Patient: Male, age 27
A 27 year-old African-American male was brought in by his family for altered mental status and possible seizure activity. The family stated that the patient had been complaining of a headache for one to two months. The family noted some mild behavioral and cognitive changes that had progressed over the last month. The week prior to presentation to our facility, the patient had an episode of slurred speech, facial droop, drooling, and seizure-like activity in the left upper extremity. The patient was taken to outlying emergency department (ED) but on arrival to the outside facility his symptoms had resolved. He was evaluated with basic labs and a non-contrasted computed tomography (CT) of the brain. He was discharged from the outside ED with a prescription for naprosyn and doxycycline. Over the next week, he had further behavior changes and became very lethargic. The family brought the patient to our facility for further evaluation at this time. The patient had no known past medical history and no prior surgeries. Current medications included naprosyn and doxycycline that he had received one week prior, no other home medications. Social history was significant for alcohol misuse for 10 years, tobacco use of 1 pack per day for 10 years and occasional marijuana use. The patient had just recently moved back to Tennessee to seek help from his family in quitting alcohol, after living in Texas and working as a bank teller for 7 years. No known travel outside of the country and no known contact with persons with communicable diseases. On physical exam he was well developed, well nourished, profoundly encephalopathic and diaphoretic. Temperature was 103 F, heart rate 87 beats/min, blood pressure 154/84 mmHg, respiratory rate 16 /min, and oxygen saturation 99% RA. His cardiovascular, pulmonary, and abdominal exams where unremarkable, skin was notable for significant diaphoresis without rash. He was unable to follow commands for a full neurologic exam but was confused and combative, moved all extremities spontaneously and with equal strength, and did exhibit significant photophobia or nuchal rigidity.
Initial laboratory data revealed leukocytosis of 11.7 th/mm3 with 92% neutrophils otherwise hemoglobin, hematocrit, and complete metabolic panel where within normal limits. Cerebral spinal fluid evaluation revealed WBC count of 302/mm3 with 98% lymphocytes, glucose 14 mg/dl, protein 144 mg/dl, and was clear in character. Chest x-ray and non-contrast CT of head where without significant pathology. After blood cultures had been obtained and initial CSF studies sent, the patient was place in the neurologic intensive care unit and started on broad spectrum antibiotics with vancomycin and piperacillin/tazobactam. Over the next twelve hours the patient was closely monitored and supportive care was continued as initial results began to return. Gram staining of CSF and blood was negative for bacteria and HIV, RPR, Cryptococcal antigen, HSV PCR where negative. The patient showed minimal mental status improvement within the first 24 hours and an MRI of the brain and Neurologic consult where obtained. MRI with and without contrast revealed right basilar meningeal enhancement with an acute right basil ganglia infarction (Figures 1,2). Given the characteristic finding of the CSF and MRI a PPD was placed and Infectious disease was consulted. PPD was read as negative at 48 hours by nursing staff and re-read as positive at 72 hours by an infectious disease physician. Initial direct smears of two separate samples of CSF where negative for acid fast bacilli, and PCR of the CSF was negative for TB on two different occasions. CT of the chest was obtained to look for possible source of infection and revealed right upper lobe nodules with central cavitations (Figures 3,4). Biopsy of the lung was performed and pathology revealed necrotizing granulomatous inflammation with acid fast bacilli (Figures 5,6). Initial concentrated direct smears for acid fast bacilli from the lung biopsy where negative, but Mycobacterium tuberculosis was isolated and identified by DNA probe with High Performance Liquid Chromatography at 32 days.
Treatment should be initiated on the basis of strong clinical suspicion. As mentioned previously it may take several repeated studies before obtaining positive proof of tuberculous infection and delay in treatment often leads to irreversible deficits or death. Recommended treatment is for 9-12 months and is divided into two phases. The intensive phase is four drug therapy with isoniazid (INH), rifampin (RIF), pyrazinamine (PZA), and either ethambutol (EMB) or streptomycin (STM) for two months followed by a continuation phase of INH and RIF for 7-10 months depending on clinical response and sensitivity of the specimen.
Once empiric TB coverage was started the patient showed significant clinical response with improvement of his mental status, but at the time of discharge still had prominent personality, memory, and functional impairment.
Keywords: mycobacterium tuberculosis infection, basilar stroke, extrapulmonary tuberculosis, meningitis, purified protein derivative
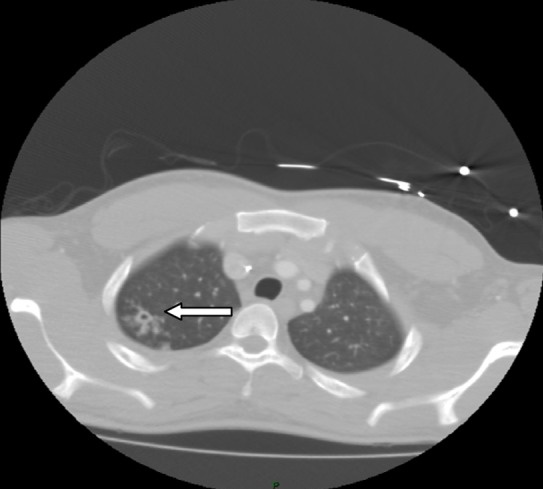
Image caption: CT Thorax findings consist of right upper lobe cluster of nodules with central cavitations.